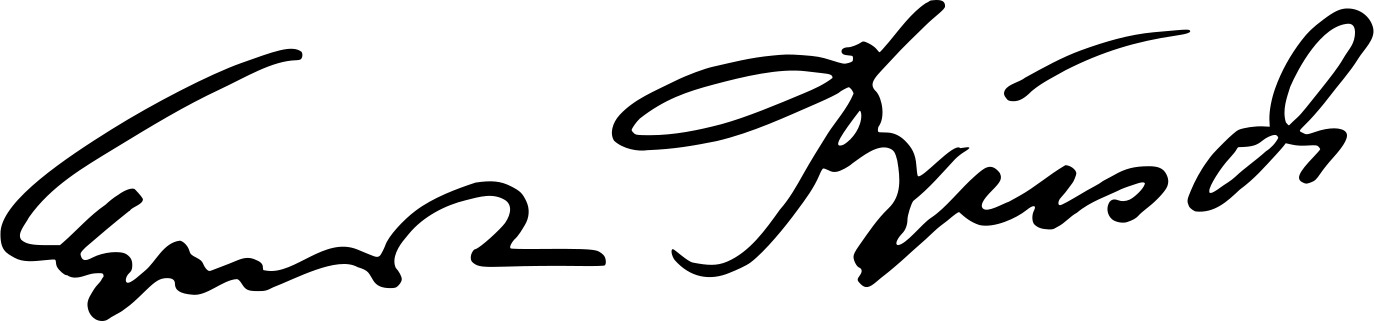
Signature of: ernst busch